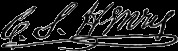
Signature of: caleb sprague henry